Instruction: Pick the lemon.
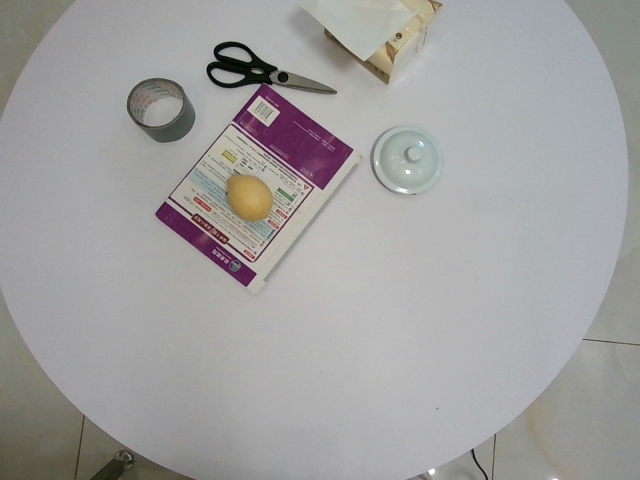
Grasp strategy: vertical